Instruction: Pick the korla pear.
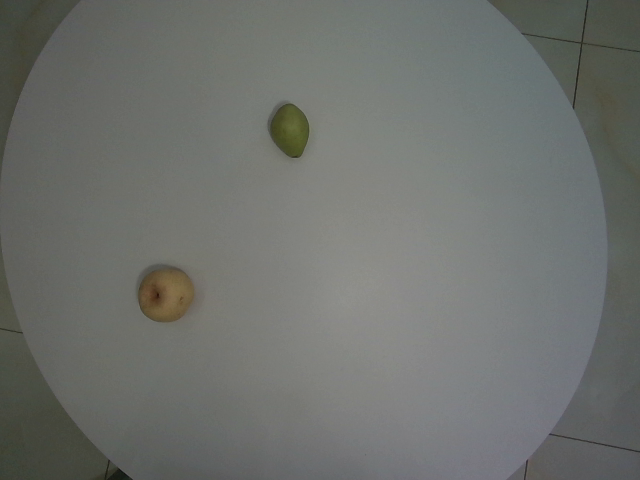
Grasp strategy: vertical